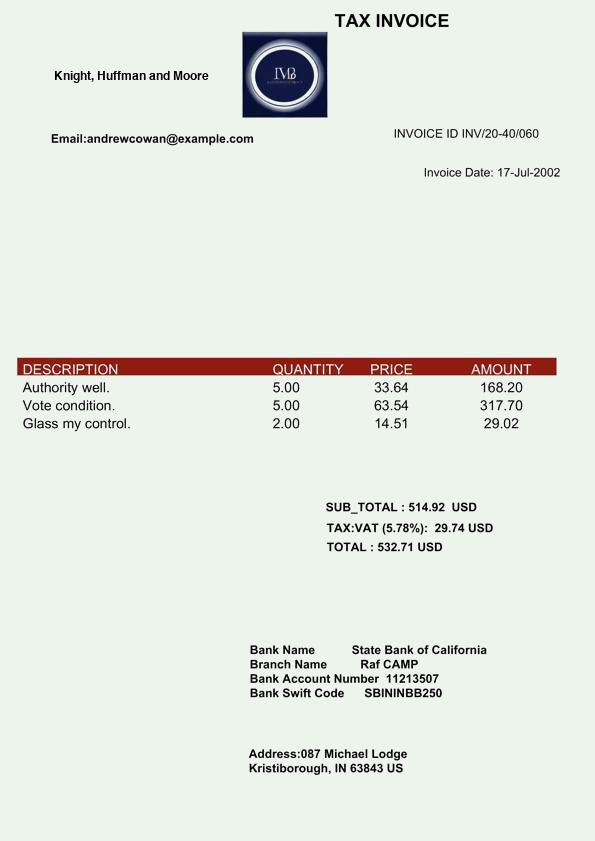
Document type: Invoice